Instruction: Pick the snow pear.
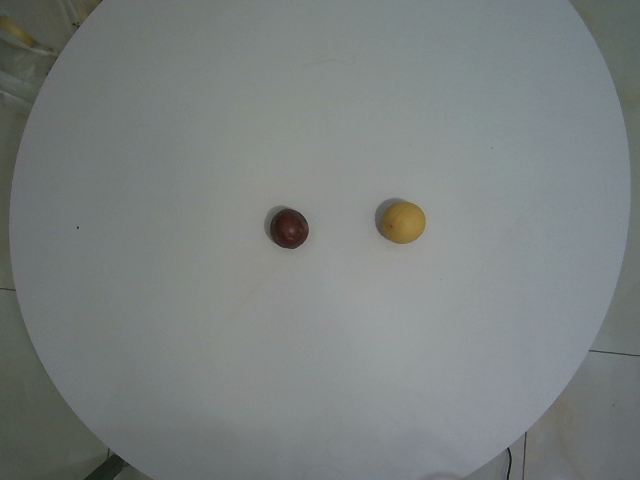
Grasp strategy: vertical